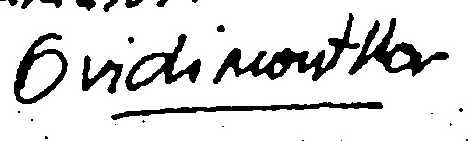
Signature of: ovidi montllor